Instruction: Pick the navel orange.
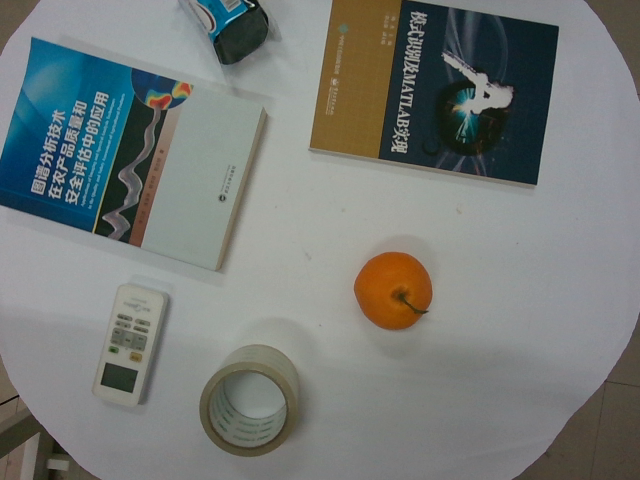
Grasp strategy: vertical